Question: Explain the disease:
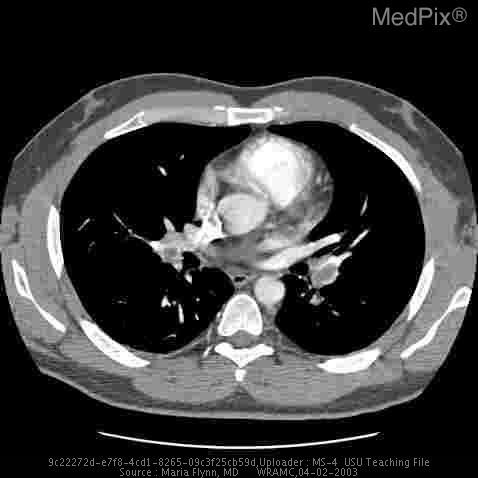
Answer: The disease is discussed as: The diagnostic approach and treatment for pulmonary embolism continues to be an evolving and controversial area in medicine.  Current recommendations are based on numerous studies, such as the PIOPED study.  Imaging modalities vary and can be situation or institution dependent.  The initial work-up for a pt suspected of having a pulmonary embolism involves a CXR in order to rule out other pulmonary or cardiac findings, such as a pneumothorax, pneumonia, or rib fracture.  If the CXR is non diagnostic, other imaging modalities include V/Q scan, helical CT with PE protocol, pulmonary angiography, echocardiography, or venous US of the lower extremities.  The gold standard is generally thought to be pulmonary angiography.      There are advantages and disadvantages to each modality.  CXR is rarely diagnostic of PE, nor does it often show the classic findings (Hampton’s hump, Westermark’s sign).  However, it can be useful for ruling out other pathology.  The most common findings on CXR in pt’s with PE include atelectasis, pleural effusions, infiltrates, and elevation of the hemidaphragm.      V/Q scans also are rarely diagnostic.   The scans can be difficult to interpret and often meaningless if there is other underlying pulmonary pathology.  Additionally, the diagnosis of PE was highly dependent on the clinical suspicion of the physician.           More recently, helical CT has been used to aid in diagnosing PE.  Disadvantages include poor visualization of the periphery of the lungs at the subsegmental level.  The main advantage is the relative ease of the procedure and the decreased variable of reader interpretation (when compared to V/Q scans).      As previously stated, pulmonary angiography continues to be the gold standard for diagnosing pulmonary emboli.  However, these studies are slightly more invasive than other modalities and can carry up to a 0.5% risk of mortality.